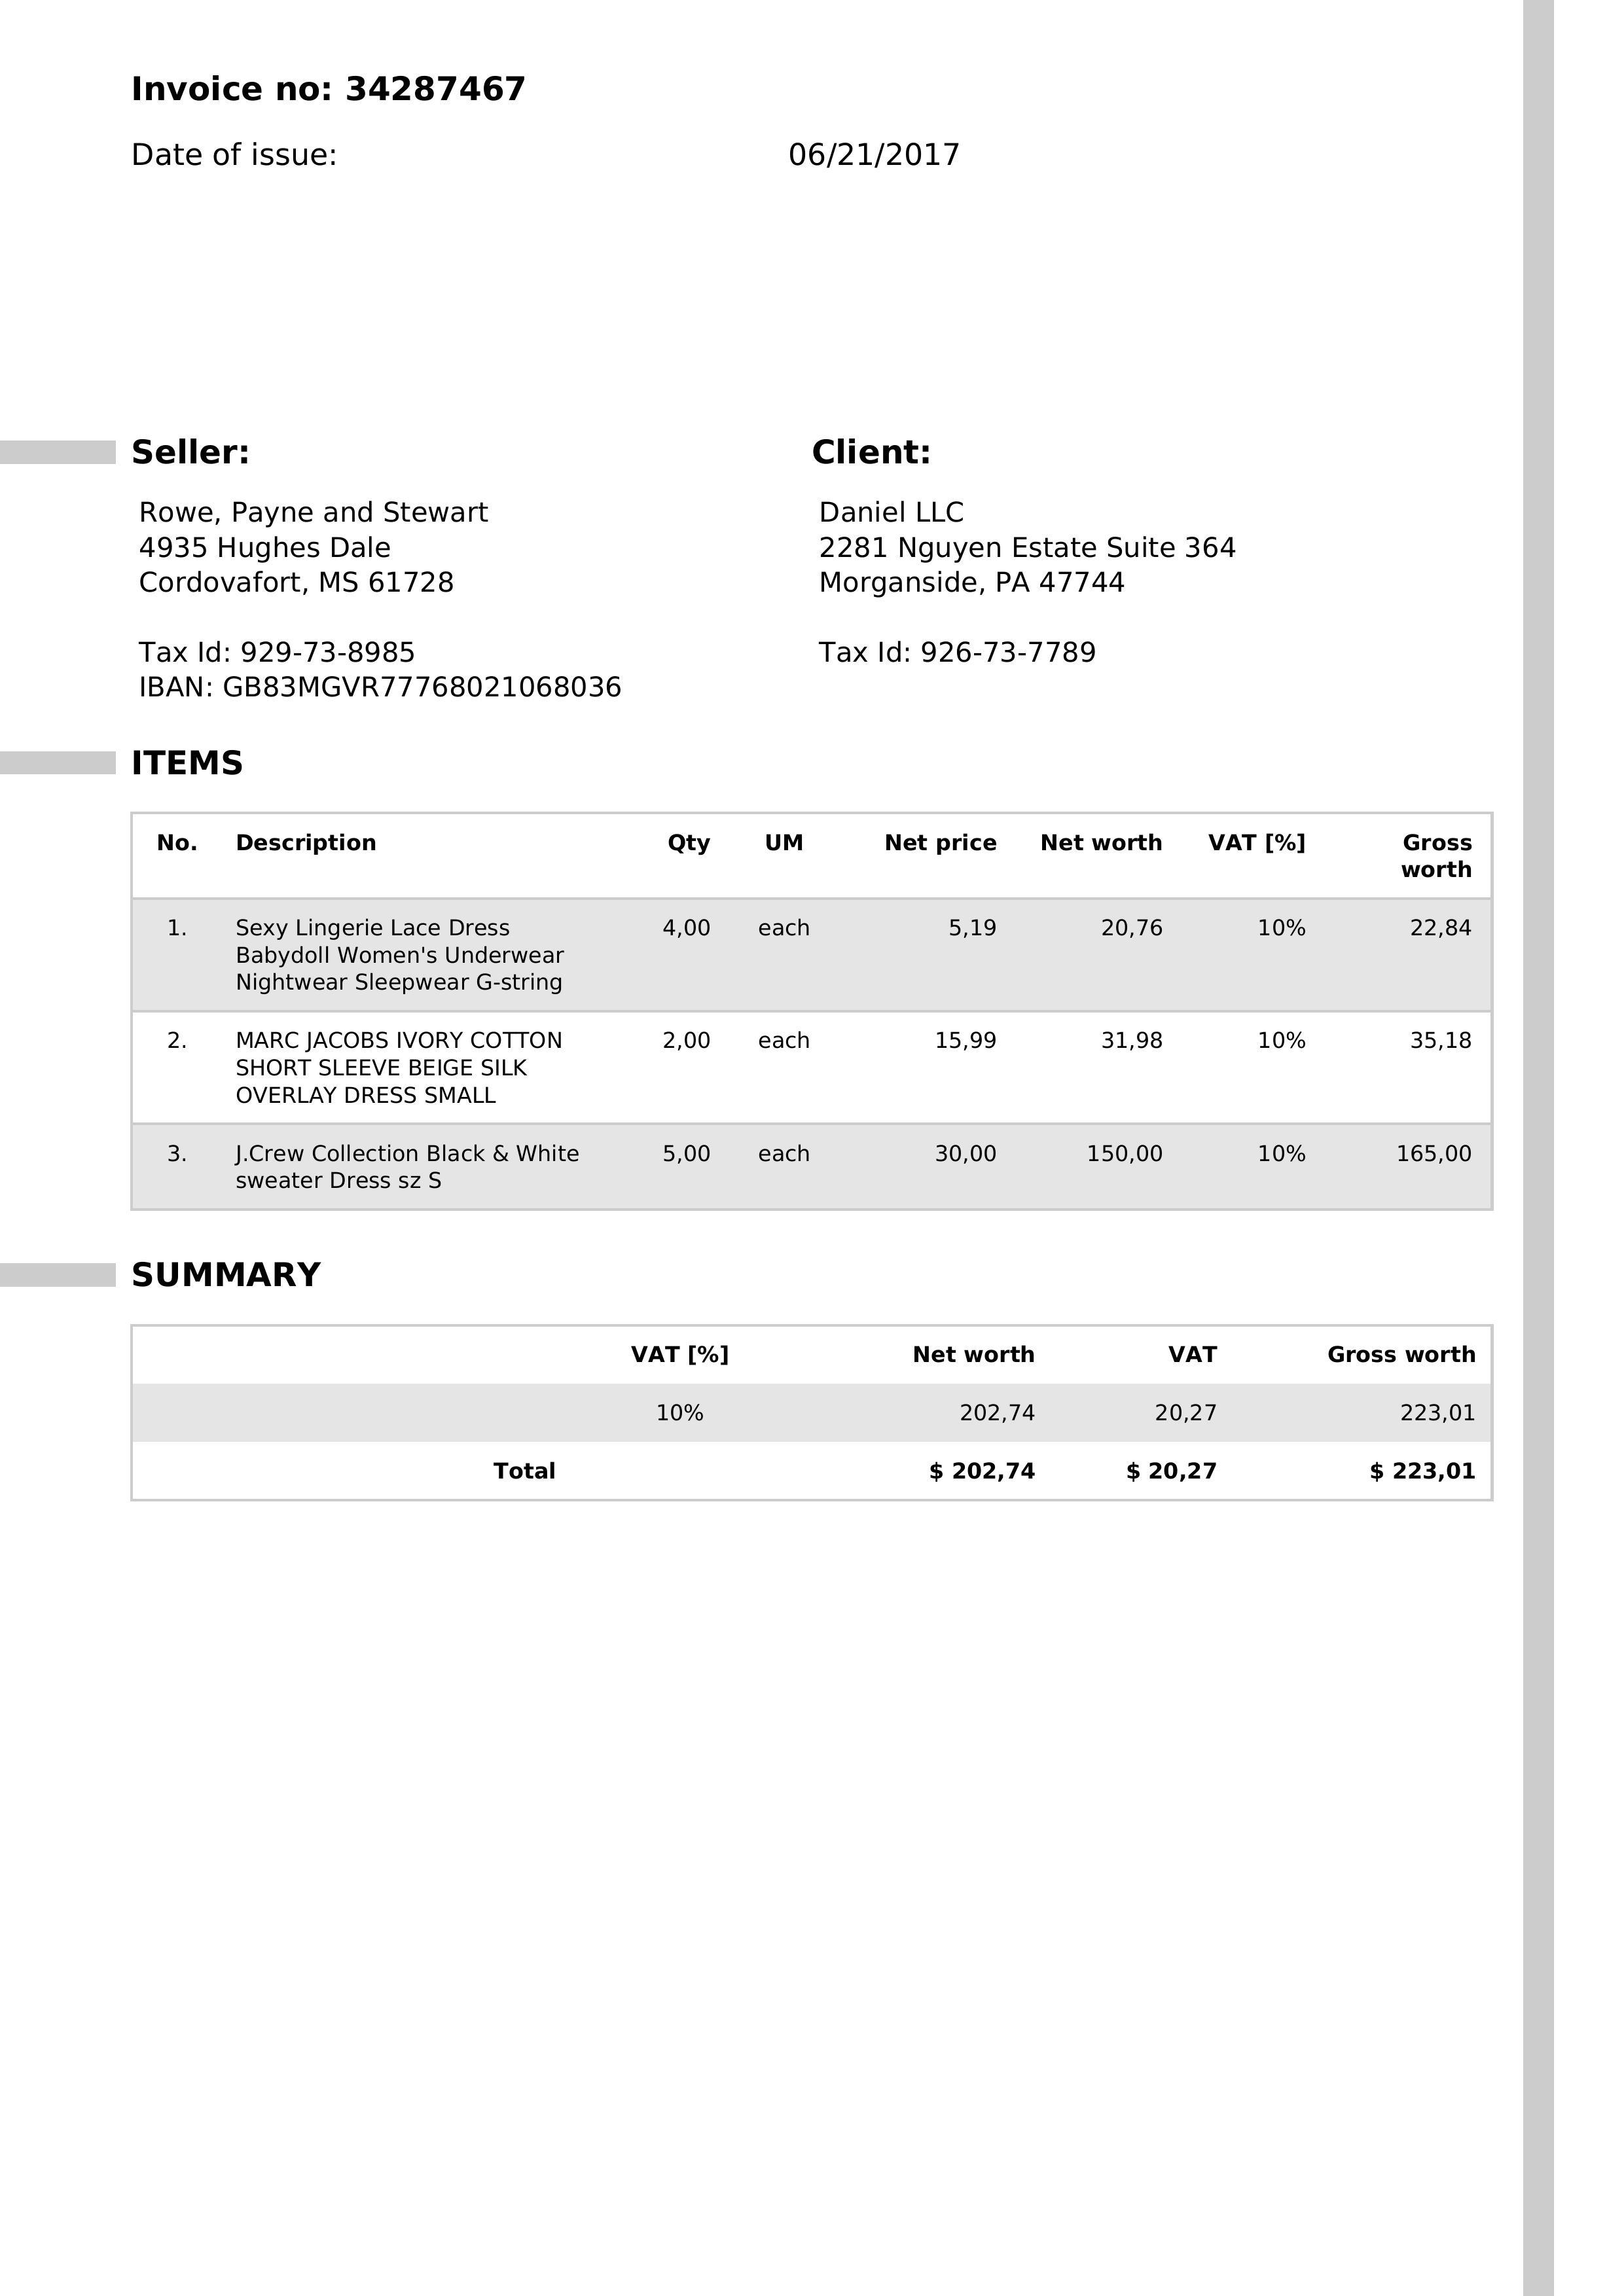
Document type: Invoice